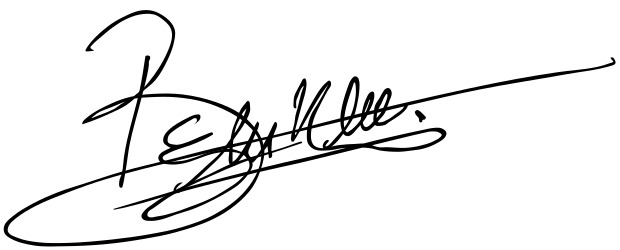
Signature of: nahla el fatiha naili